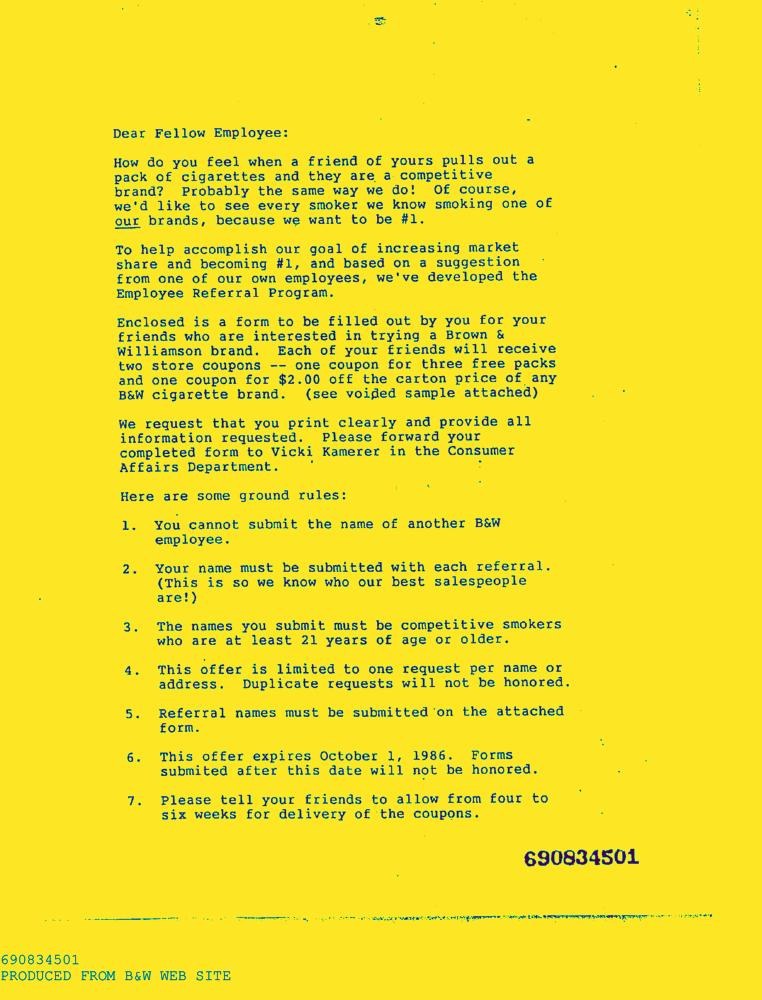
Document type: Letter-Doc